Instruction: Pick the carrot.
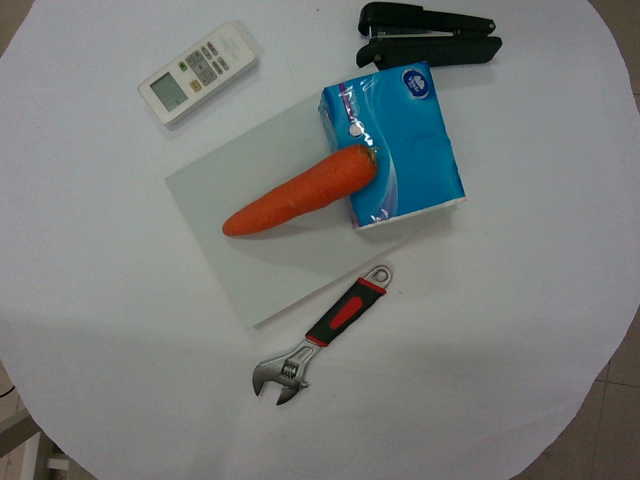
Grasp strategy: vertical